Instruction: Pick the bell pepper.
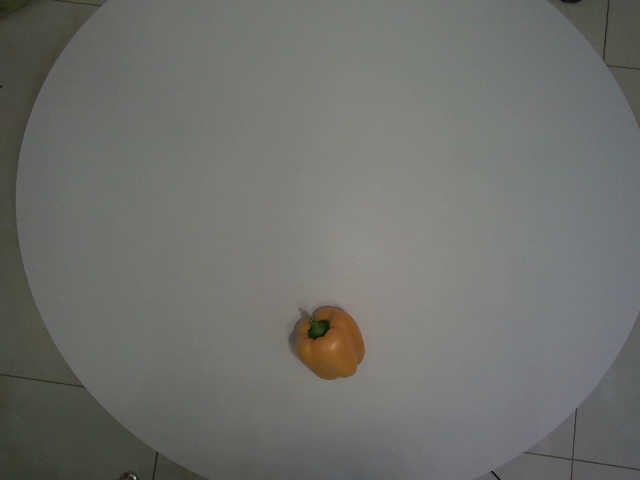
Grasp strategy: vertical